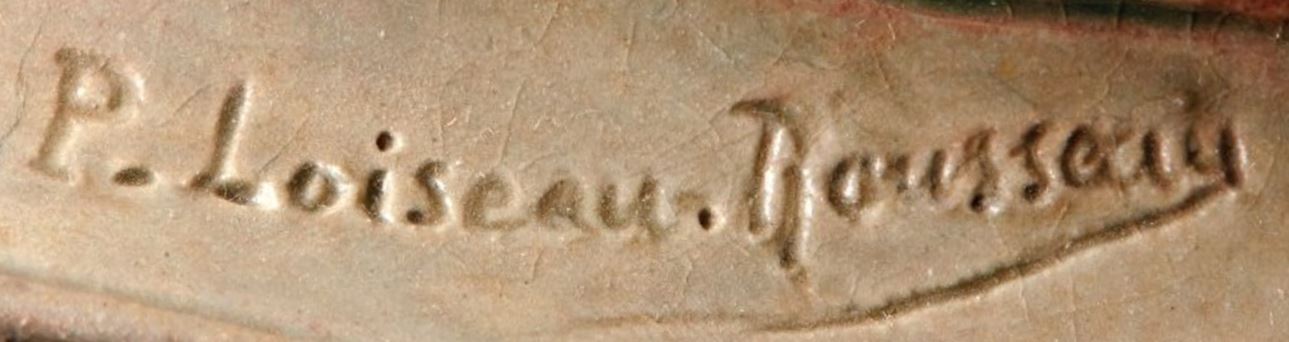
Signature of: paul louis émile loiseau rousseau